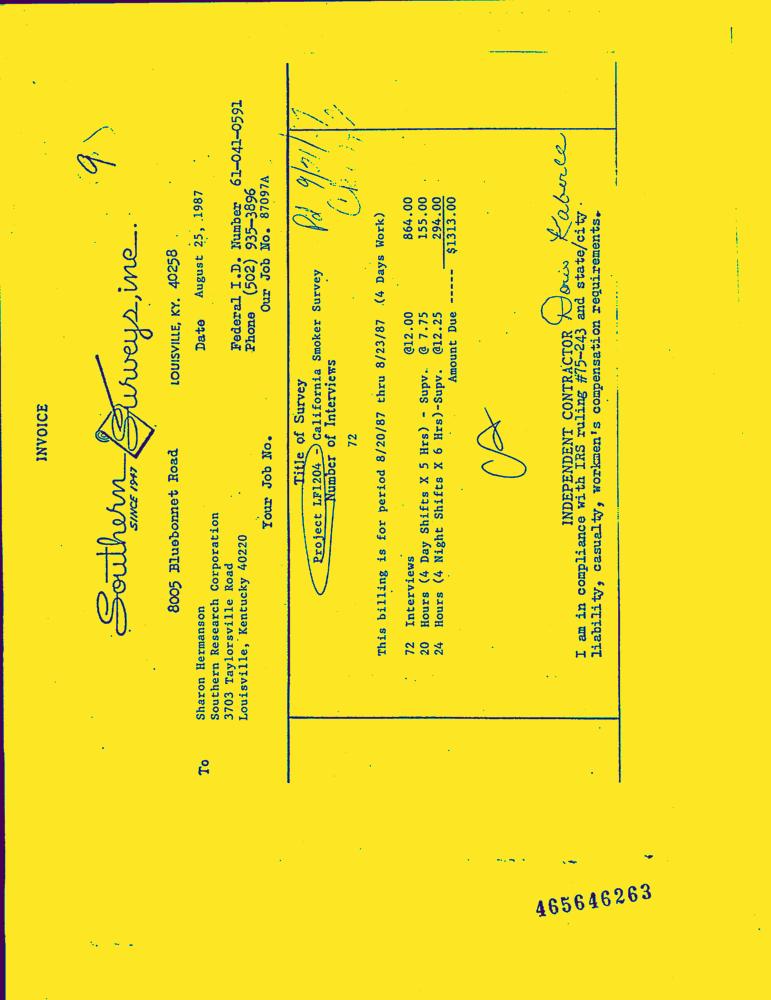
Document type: Invoice-Doc